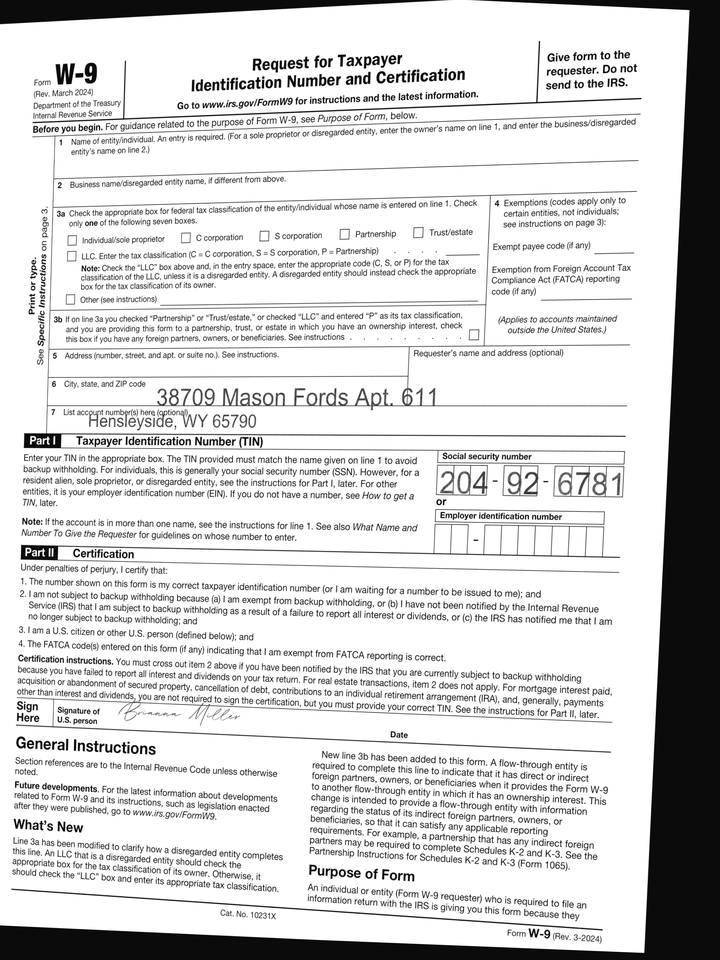
adr1: 38709 Mason Fords Apt. 611
adr2: Hensleyside, WY 65790
cbx: no
ssn: 204926781